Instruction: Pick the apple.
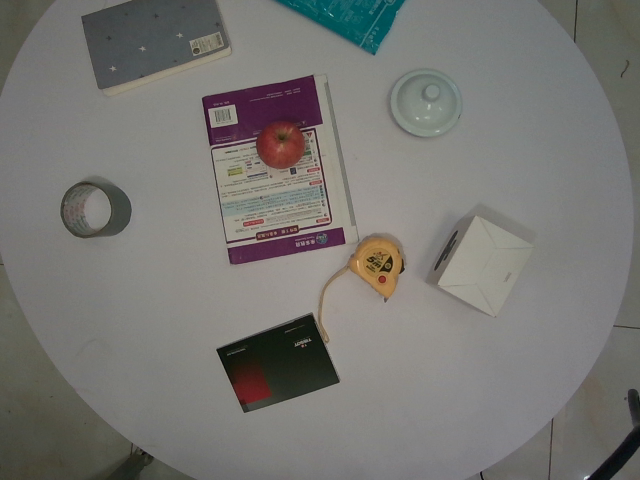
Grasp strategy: vertical